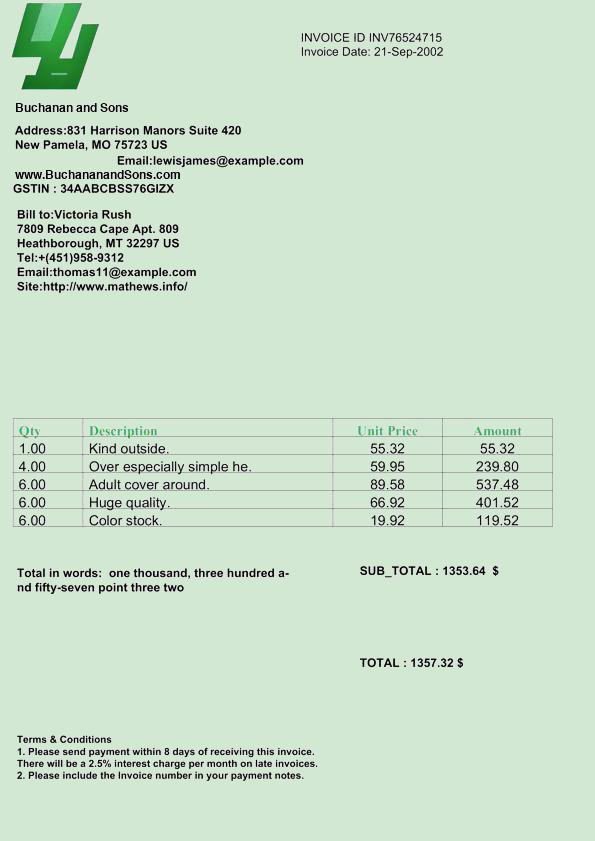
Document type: Invoice